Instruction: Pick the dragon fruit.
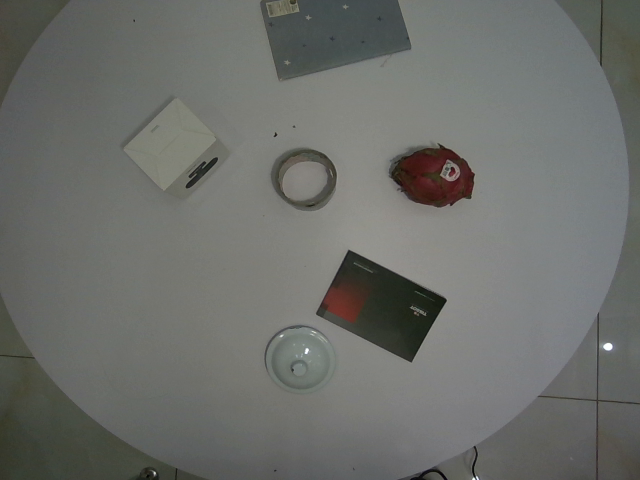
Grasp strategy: vertical